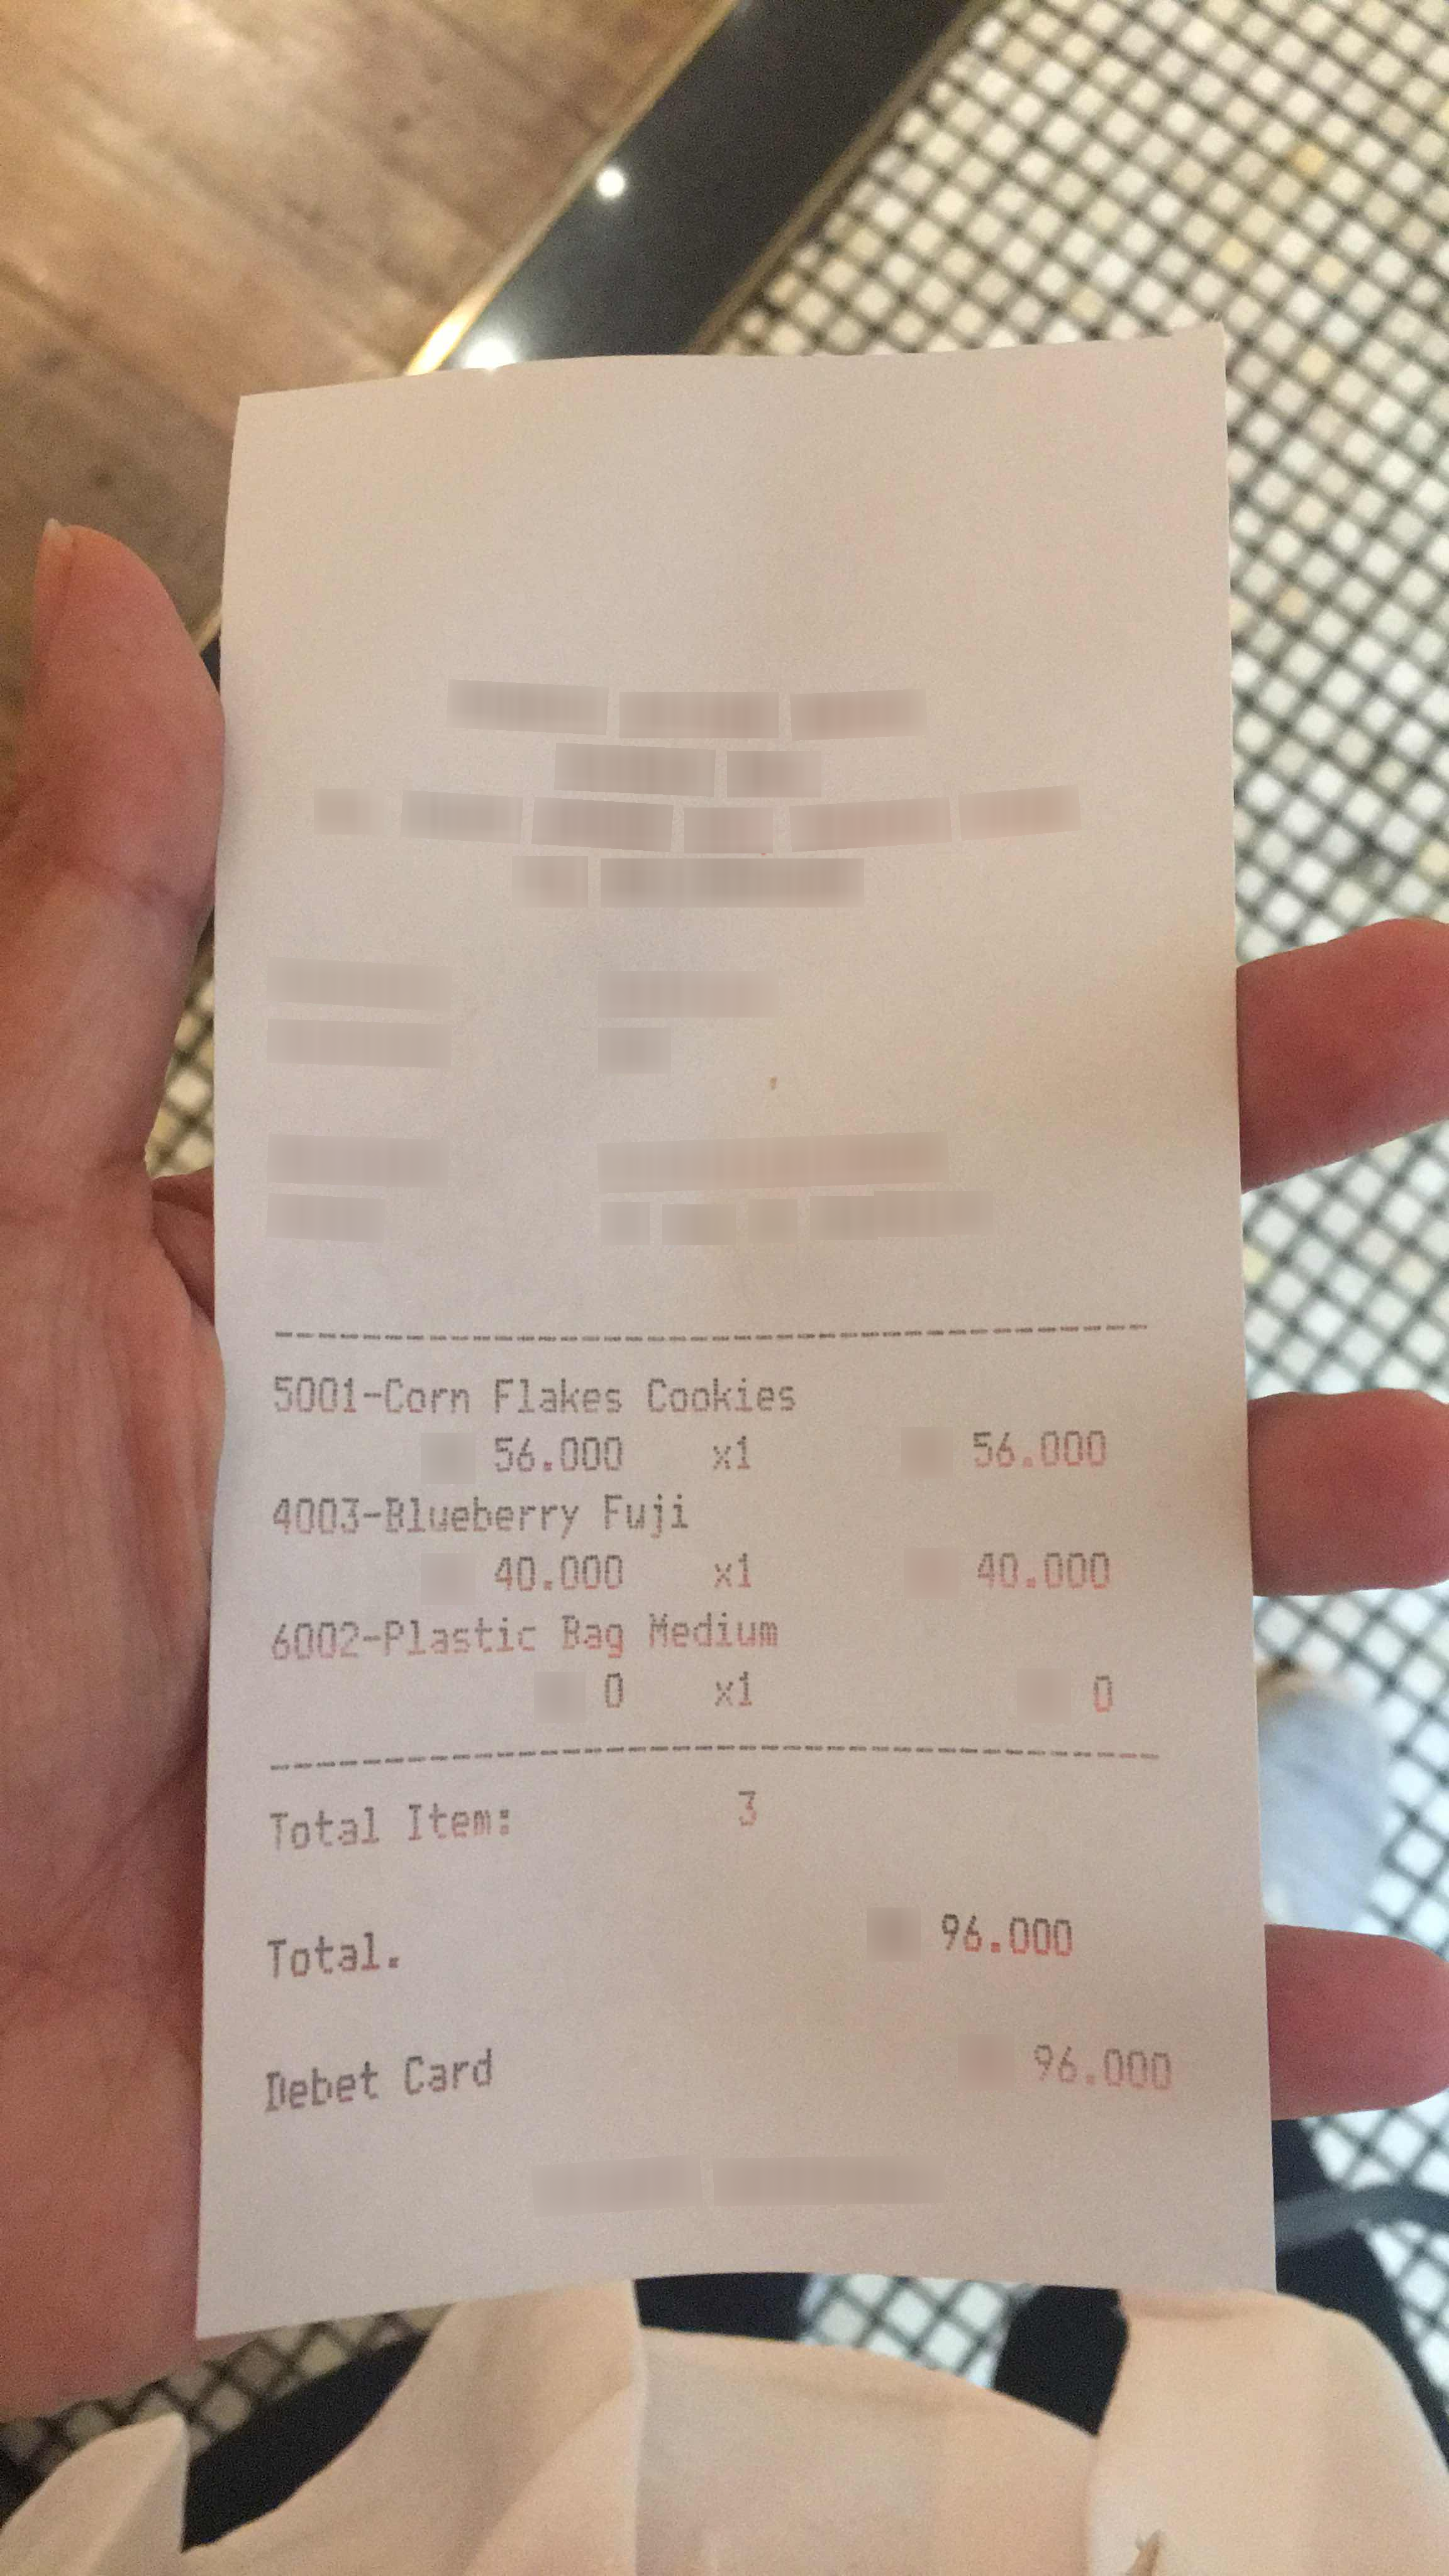
Number of items: 3
Total: 96.000
OCR text regions:
text: 5001-Corn
text: Flakes
text: Cookies
text: 56.000
text: x1
text: 56.000
text: 4003-Blueberry
text: Fuji
text: 40.000
text: x1
text: 40.000
text: 6002-Plastic
text: Bag
text: Medium
text: 0
text: x1
text: 0
text: Total.
text: 96.000
text: Debet
text: Card
text: 96.000
text: Total
text: Item:
text: 3